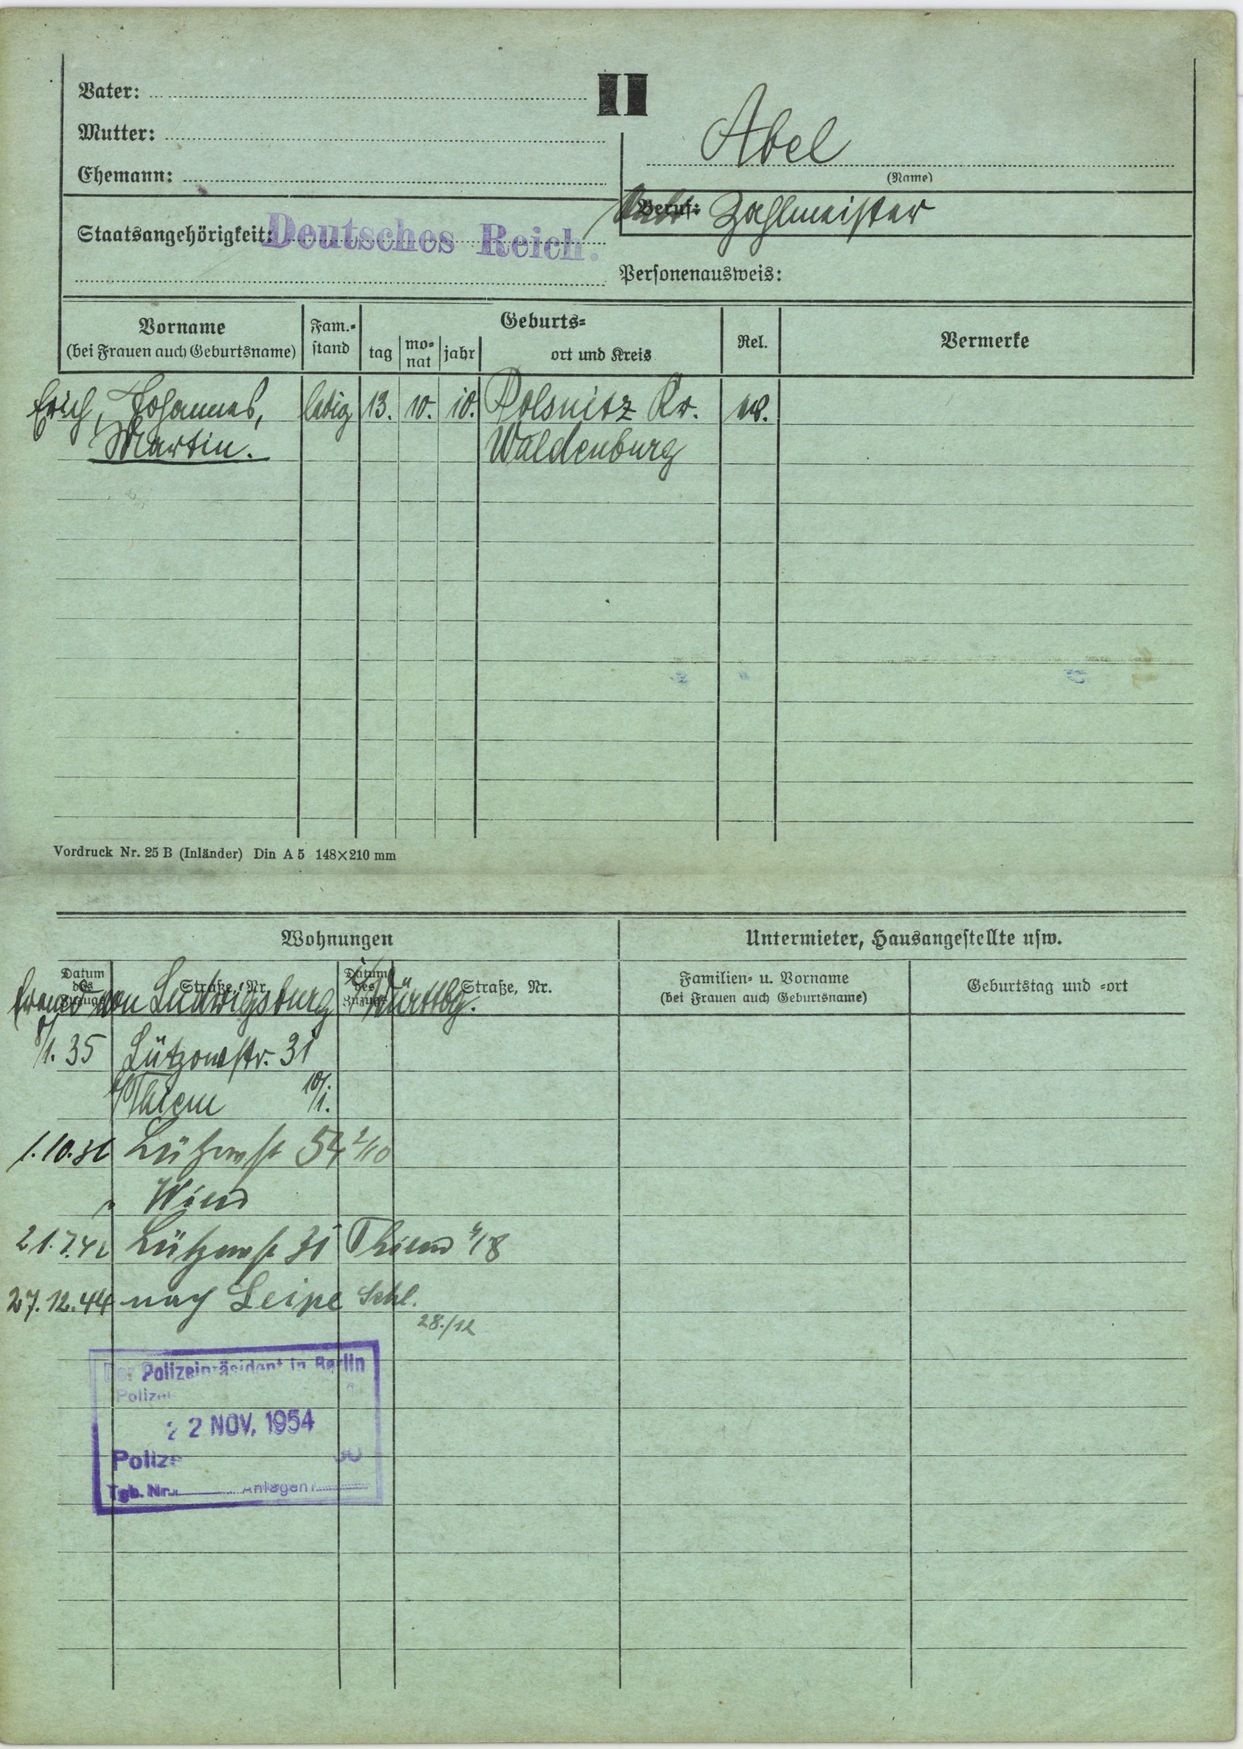
Abel